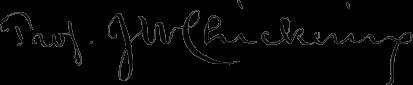
Signature of: john white chickering